Question: Talk about the condition:
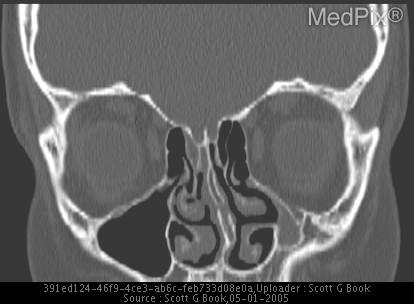
Answer: The disease is discussed as: Silent sinus syndrome is characterized by painless enophthalmos associated with chronic maxillary sinus atelectasis from chronic infundibular obstruction. This results in negative sinus pressure and collapse over time.  This syndrome has primarily been described in the otolaryngology and ophthalmology literature. The patient is typically an adult who presents to an ophthalmologist or an ENT specialist with a chronic history of painless facial asymmetry (one eye lower and sunken), diplopia, or both.  The patient may have symptoms of sinusitis but may be asymptomatic.

The diagnosis is made clinically and confirmed radiologically. Physical exam reveals a combination of enophthalmos, hypoglobus, upper-lid retraction, deepened upper-lid sulcus, and malar depression.

Radiologic evaluation is primarily by CT.  The imaging findings of the silent sinus syndrome a fully developed and opacified maxillary sinus with occluded infundibulum.  Occlusion is usually caused by lateral retraction of the uncinate process with apposition of the uncinate process against the inferomedial aspect of the orbital wall. There is resultant enlargement of the adjacent middle meatus with associated lateral retraction of the middle turbinate. The feature most characteristic is inward retraction of the sinus walls (medial wall, posterolateral wall, and orbital floor) with associated decrease in sinus volume. The downward retraction of the orbital floor into the maxillary sinus creates the eye or facial asymmetry.

Treatment is surgical involving making an outlet for mucous drainage from the obstructed sinus. A nasal antral window or a maxillary antrostomy is performed endoscopically. The post surgical sinus deformity may remain unchanged, improve slightly, or be restored to a near-normal configuration over time. Additional corrective surgery of the orbital floor may be accomplished.

============================
http://www.ncbi.nlm.nih.gov/entrez/query.fcgi?cmd=Retrieve&db=PubMed&dopt=Abstract&list_uids=94203633
http://www.ajronline.org/cgi/content/figsonly/178/2/503
http://www.laryngoscope.com/pt/re/laryngoscope/abstract.00005537-200106000-00008.htm;jsessionid=CFN5meDK83rOWfejtjGhVdI9eNOhOeY6WnvGHqPCy2fdePgnNvQU!583875742!-949856031!9001!-1
http://www.laryngoscope.com/pt/re/laryngoscope/abstract.00020840-199902000-00009.htm;jsessionid=CFN58WbqxkzTMJuHWoh1quFdWgPKXuCwImn5HUmV2wdjisErBWqc!583875742!-949856031!9001!-1